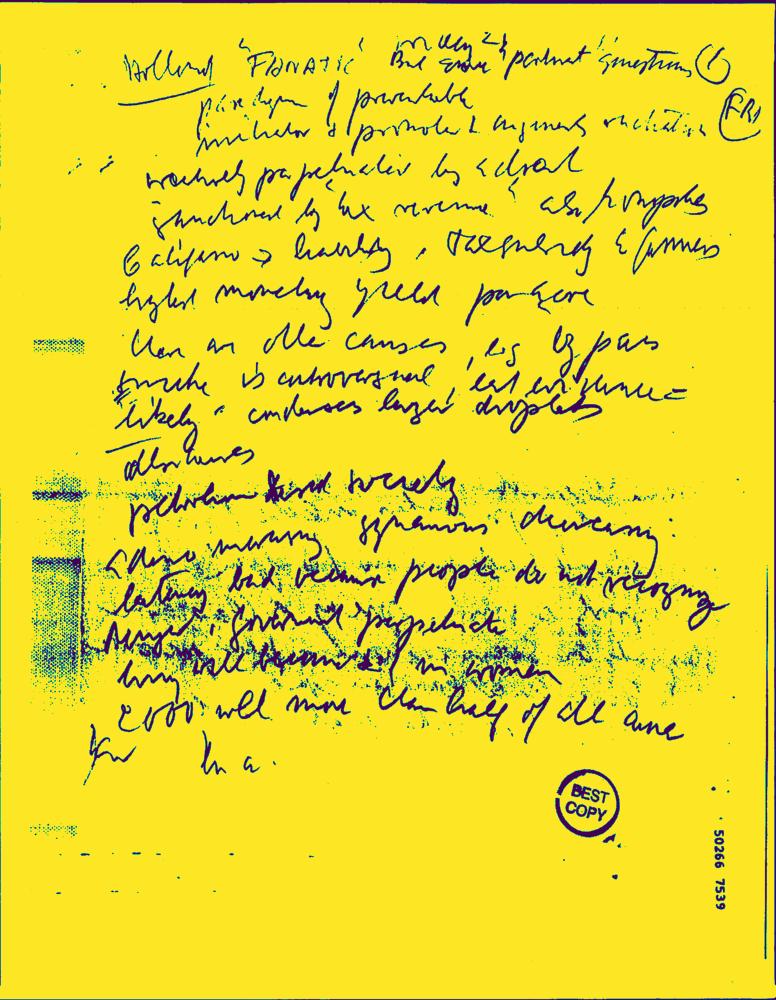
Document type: Hand-Written